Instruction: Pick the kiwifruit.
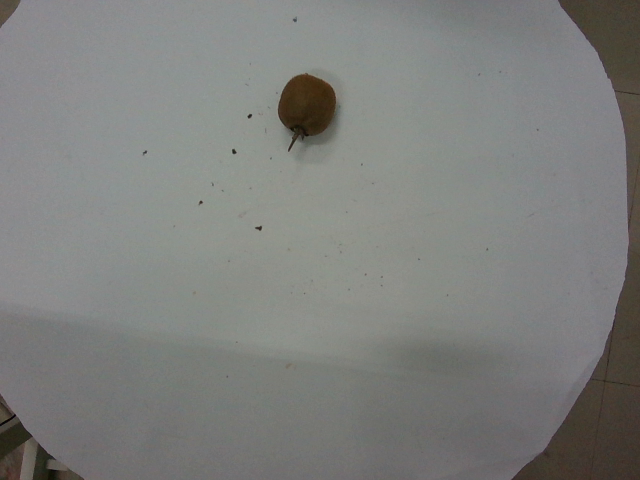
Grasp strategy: vertical